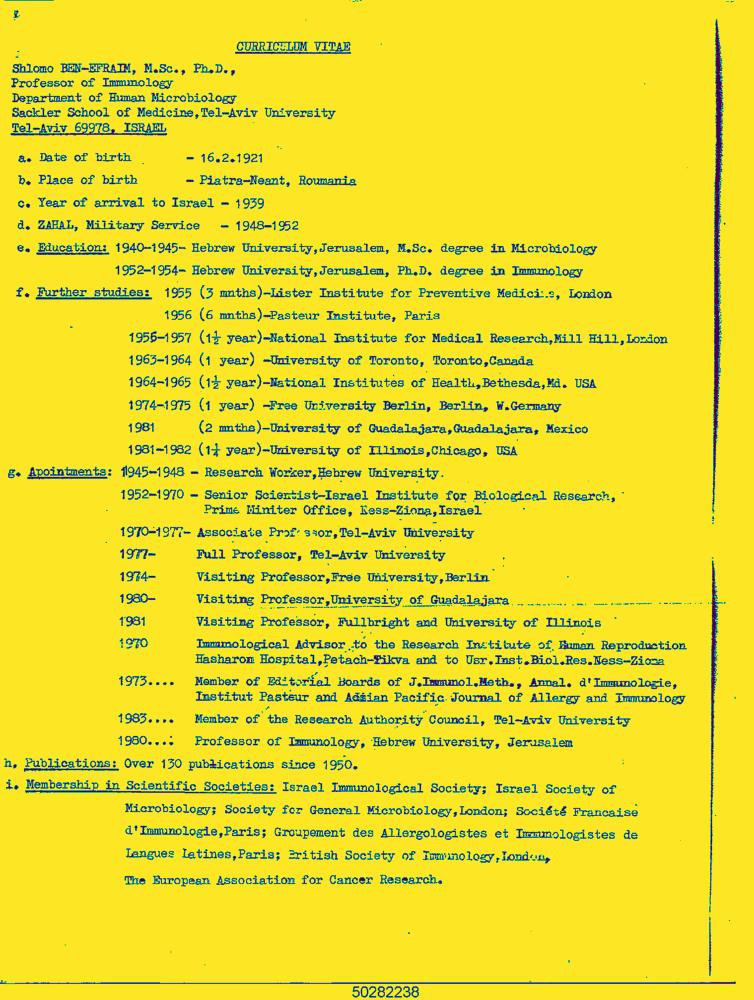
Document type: Resume-Doc